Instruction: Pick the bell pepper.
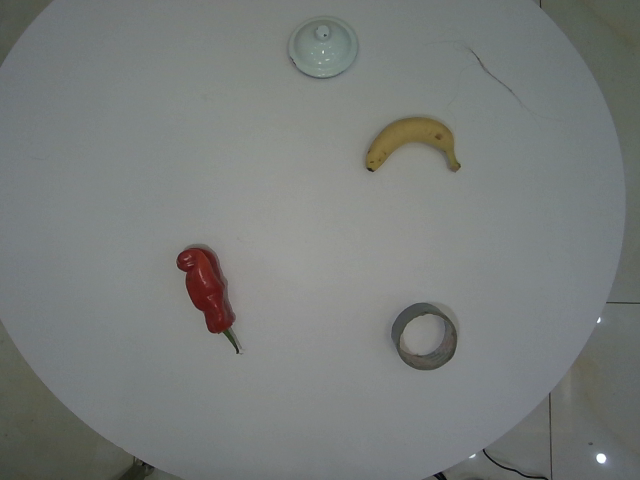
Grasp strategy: vertical